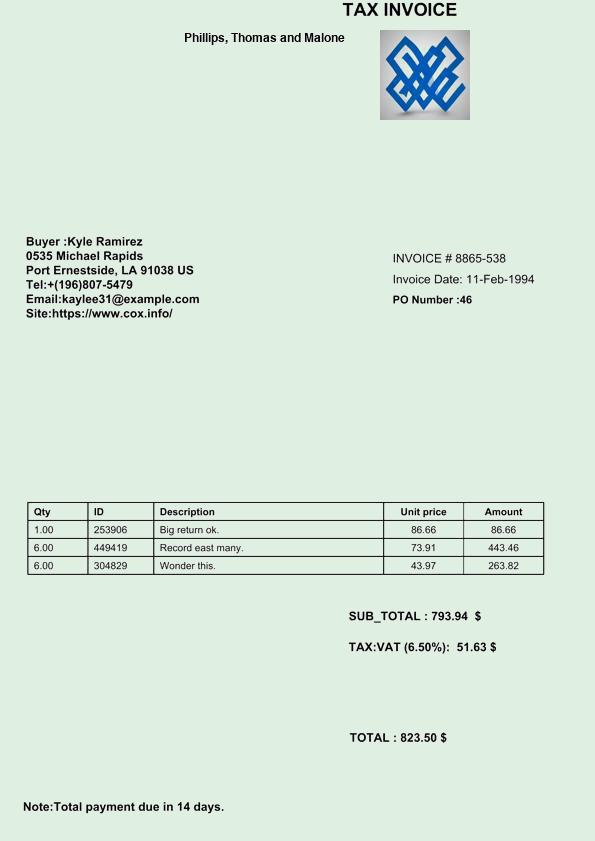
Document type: Invoice